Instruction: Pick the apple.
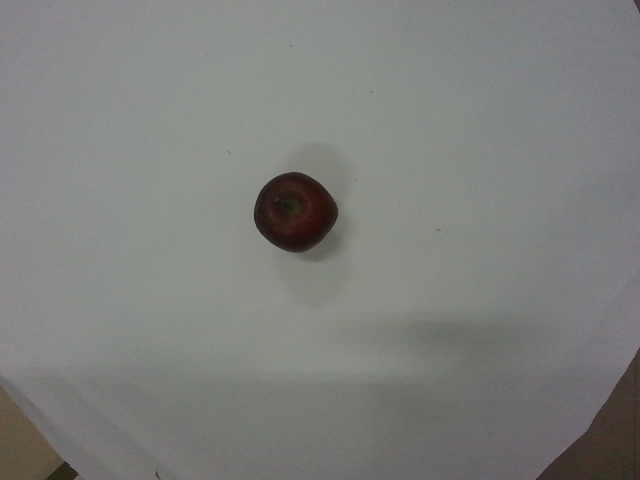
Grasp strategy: vertical